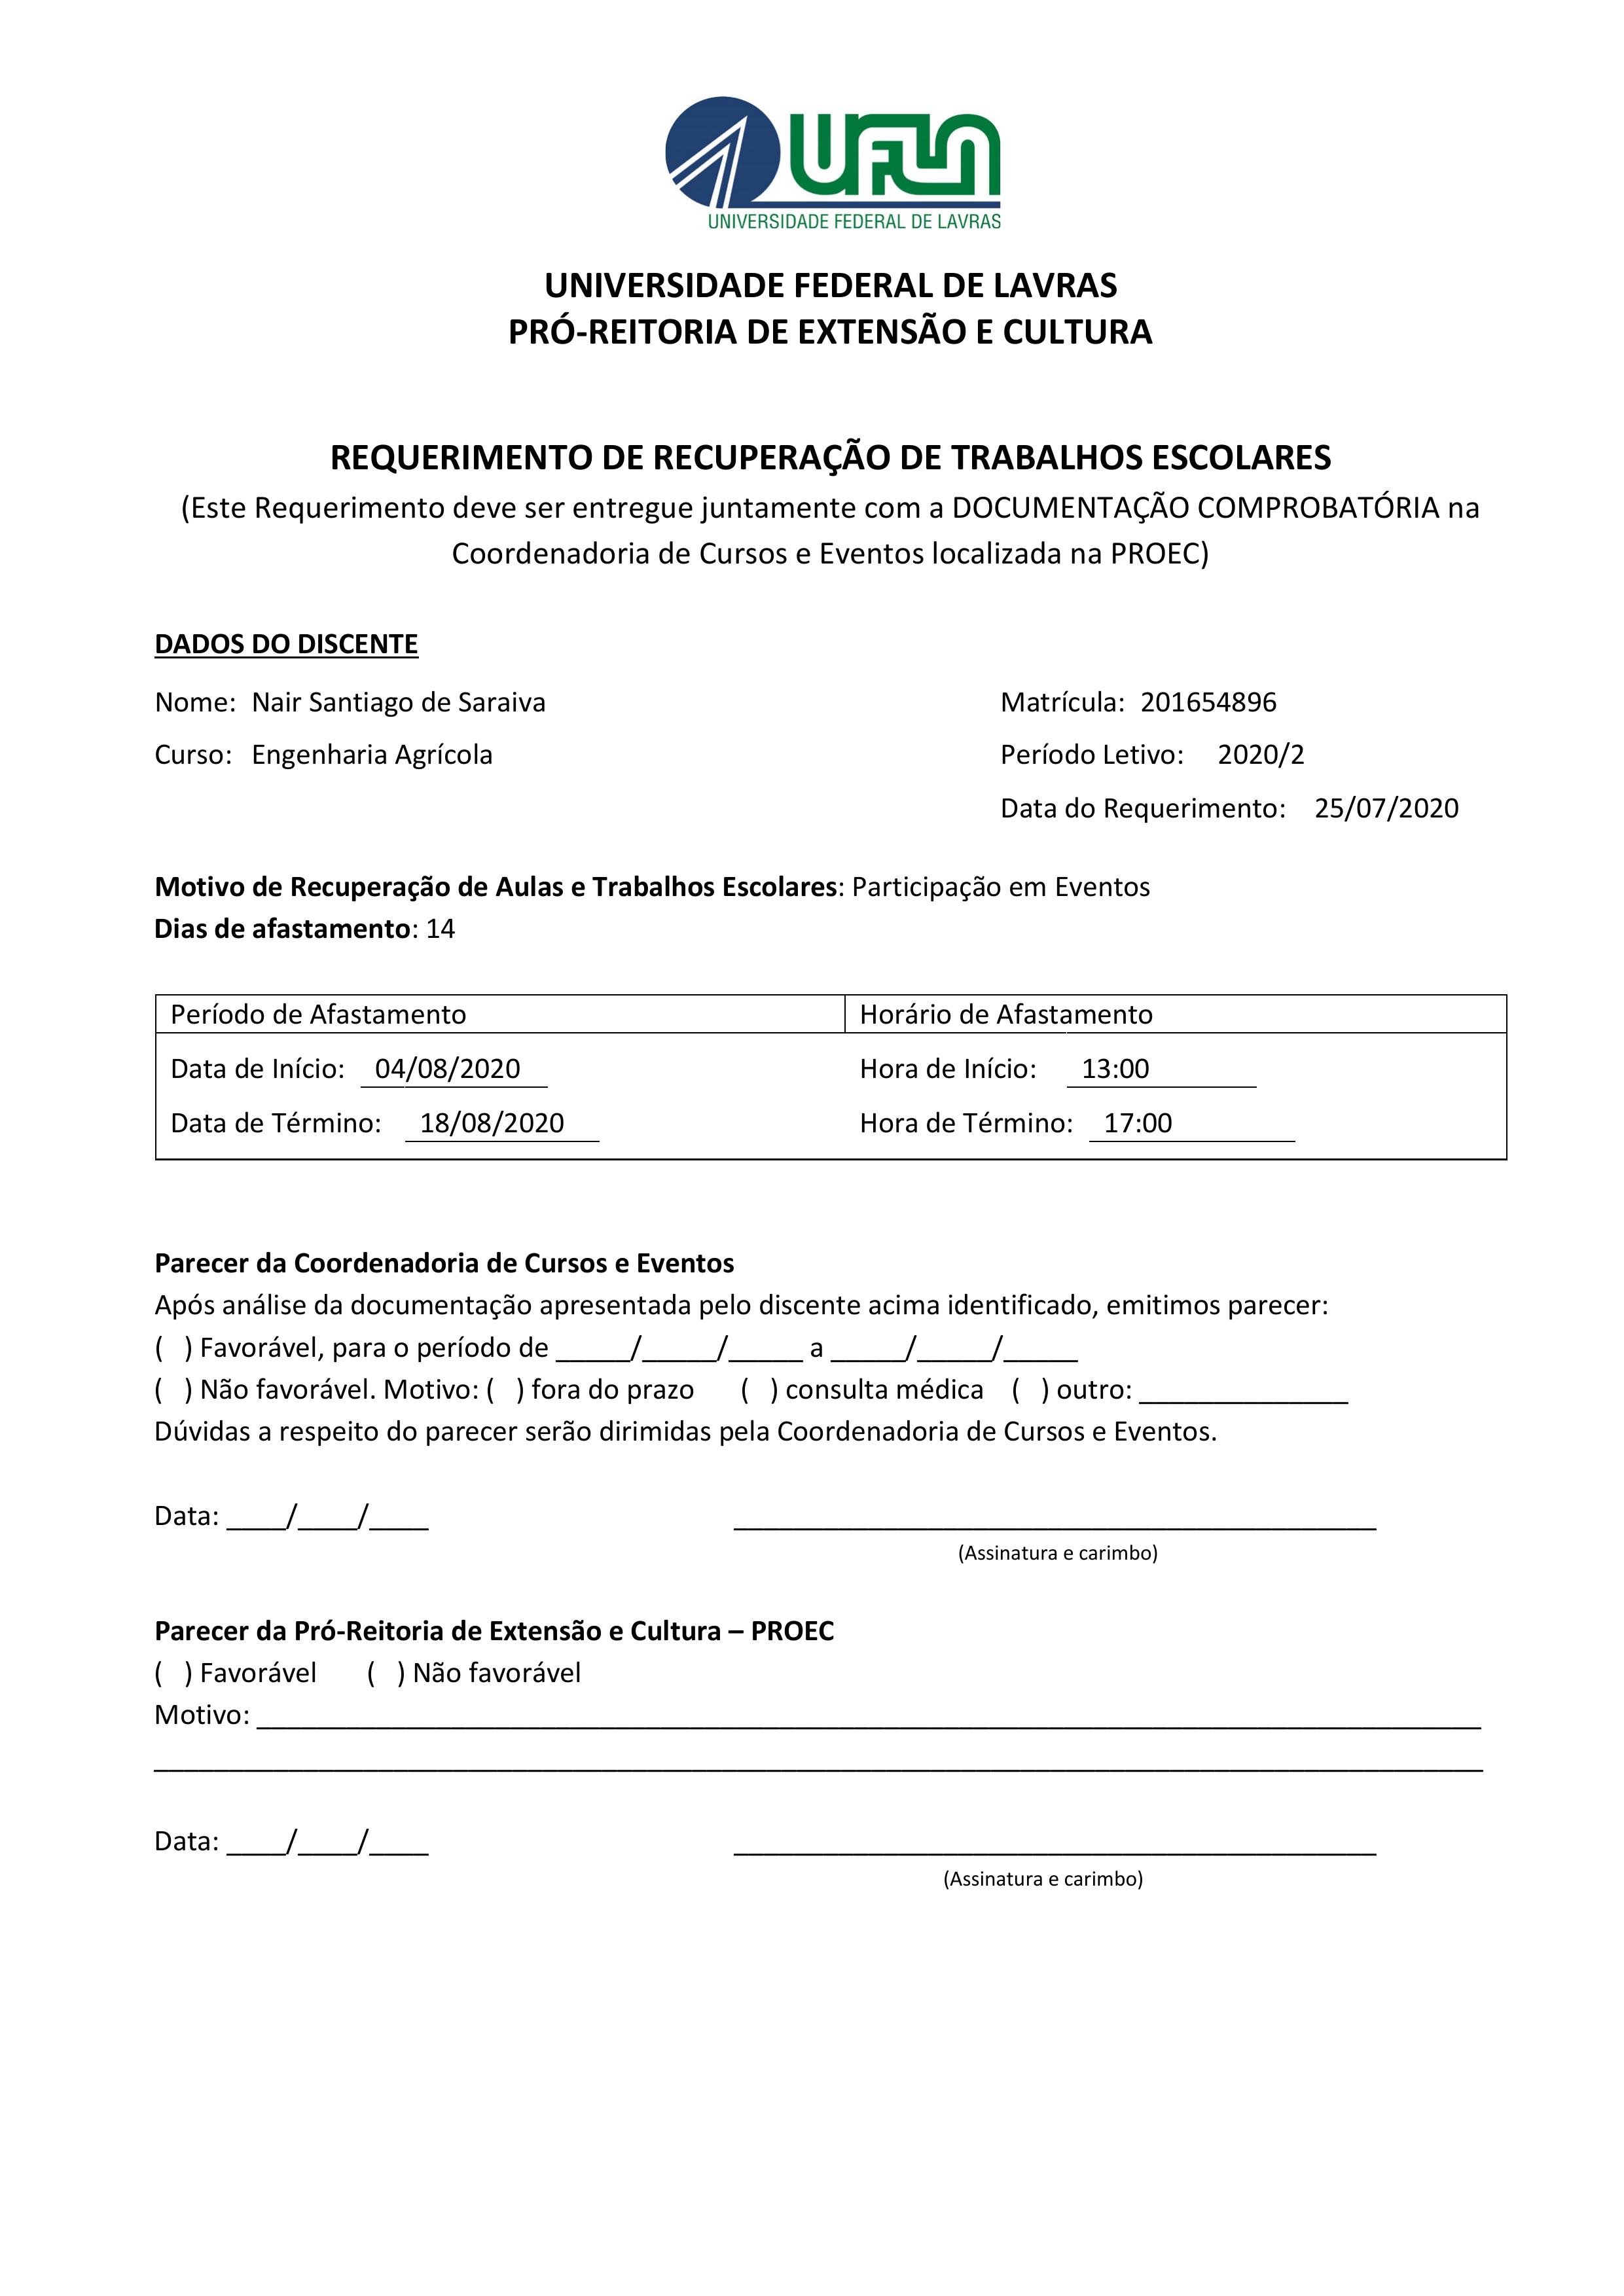
UFLA
UNIVERSIDADE FEDERAL DE LAVRAS
UNIVERSIDADE FEDERAL DE LAVRAS
PRÓ-REITORIA DE EXTENSÃO E CULTURA
REQUERIMENTO DE RECUPERAÇÃO DE TRABALHOS ESCOLARES
(Este Requerimento deve ser entregue juntamente com a DOCUMENTAÇÃO COMPROBATÓRIA na Coordenadoria de Cursos e Eventos localizada na PROEC)
DADOS DO DISCENTE
Matrícula:
201654896
Nome:
Nair Santiago de Saraiva
Período Letivo:
2020/2
Curso:
Engenharia Agrícola
Data do Requerimento:
25/07/2020
Motivo de Recuperação de Aulas e Trabalhos Escolares:
Participação em Eventos
Dias de afastamento:
14
Período de Afastamento
Data de Início:
04/08/2020
Data de Término:
18/08/2020
Horário de Afastamento
Hora de Início:
13:00
Hora de Término:
17:00
Parecer da Coordenadoria de Cursos e Eventos
Após análise da documentação apresentada pelo discente acima identificado, emitimos parecer:
() Favorável, para o período de
() Não favorável.
Motivo:
() fora do prazo
() consulta médica
() outro:
Data:
a
Dúvidas a respeito do parecer serão dirimidas pela Coordenadoria de Cursos e Eventos.
(Assinatura e carimbo)
Parecer da Pró-Reitoria de Extensão e Cultura — PROEC
() Favorável
() Não favorável
Motivo:
Data:
(Assinatura e carimbo)